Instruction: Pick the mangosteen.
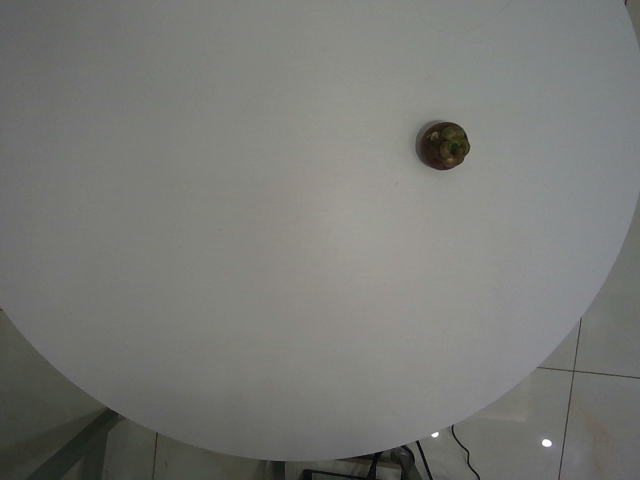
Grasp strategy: vertical